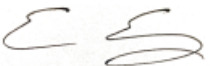
Signature of: eric emery